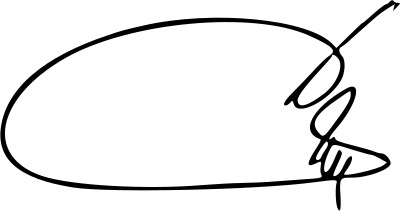
Signature of: éric morvan